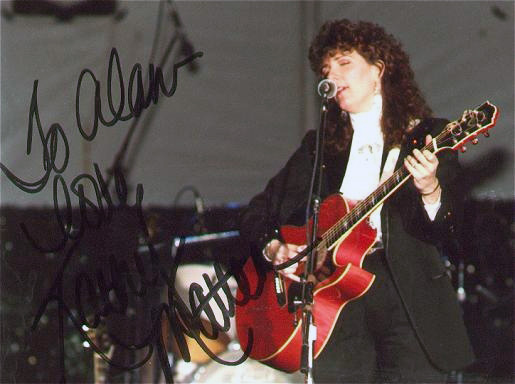
Signature of: kathy mattea